Question: What is the main concern?
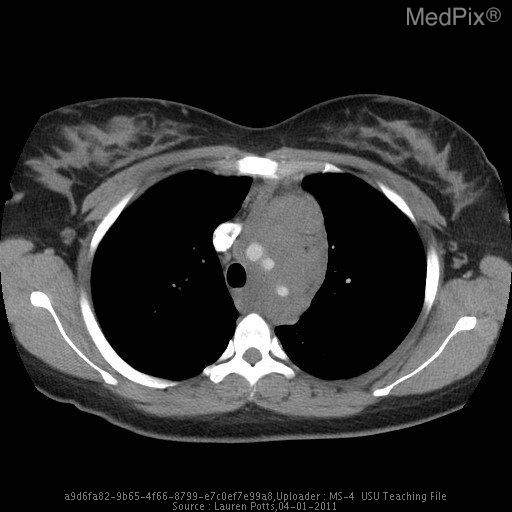
Answer: The findings suggest •  Anterior (superior) mediastinal mass, surrounding the great vessels and aortic arch.. There is a large soft-tissue mass, surrounding the great vessels (R innominate, L common carotid, L subclavian).. The patient might have a history of A previously healthy 23 y/o woman presents with a 4-month history of itchy skin, night sweats, and a 20-lb unintentional weight loss..